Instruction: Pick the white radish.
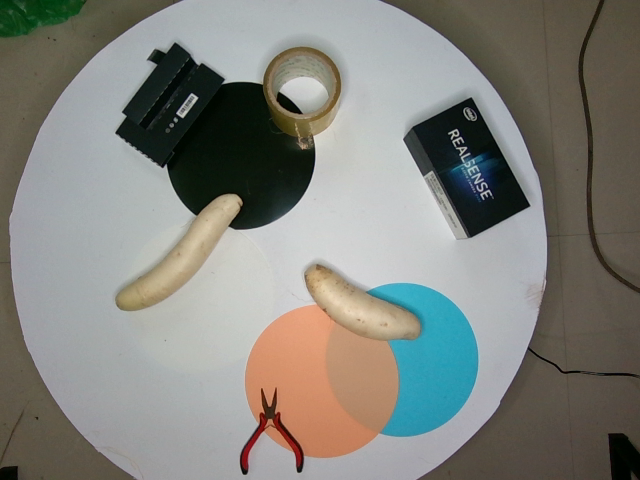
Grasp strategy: vertical